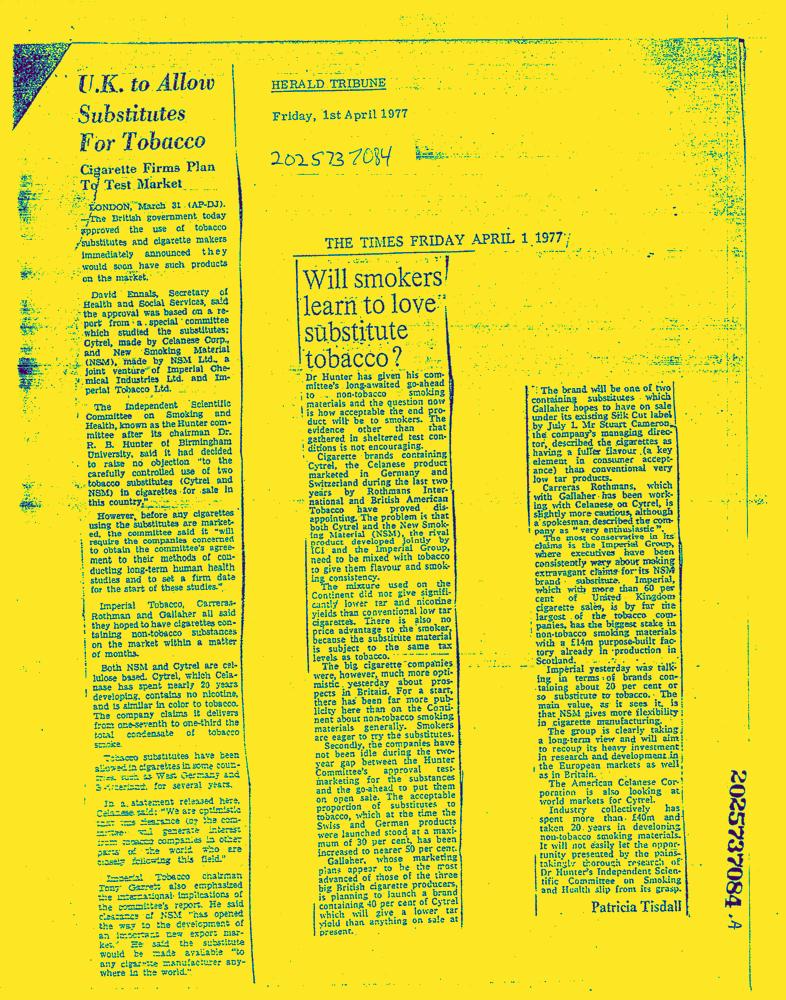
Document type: News-Article